Question: Talk about the condition:
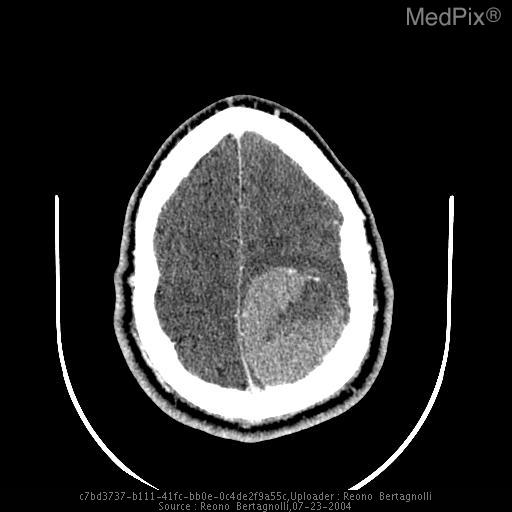
Answer: The disease is discussed as: Epidemiology and Location
Meningiomas comprise approximately 20% of adult intracranial tumors, have a female predominance, and occur most often during middle and older ages.  They may be found in intracranial and intraspinal compartments.  In the head, meningiomas are most commonly located in frontal, parasagittal, and parietal convexities (50% of cases). Less than 10% of tumors are infratentorial; multiple meningiomas occur less than 10% of the time.  Clinical presentation is varied, depending on particular structures compressed by the mass. Headache and visual changes are frequently reported.  A large number of patients with meningiomas are asymptomatic.

Origins, Growth, and Histology
The majority of meningiomas are histologically benign tumors, arising from the cap cells of the arachnoid layer. In many cases, serial imaging studies have revealed a cessation of growth after the time of initial tumor detection. These tumors project inward from the dura, and can cause clinically significant effects due to compression of surrounding neurological structures.  A variety of classification systems based on cytology and histopathology are used with meningiomas.  While the overwhelming majority of meningiomas are histologically benign, the malignant type may result in rapid, widespread infiltration with small (microscopic) "finger" projections into adjacent cortex.  In patients with malignant meningiomas, marked deficits in physical and mental status may culminate in death.

Radiological Findings
Plain films may reveal hyperostosis, erosion, or calcification adjacent to tumor site.  Noncontrast CT's of meningiomas often reveal sharply demarcated, rounded, homogenous masses with slightly increased density when compared to surrounding cortex.  Up to 10% of meningiomas may appear isodense with respect to surrounding brain.  CT may reveal focal cerebral atrophy, edema, or widening of subarachnoid spaces, direct effects of tumor compression of surrounding structures.  Contrast enhanced CT most often reveals homogenous enhancement in approximately 85% of cases.

On MRI, T1 images are often hypo- or isointense; T2 images often reveal isointense or slightly hyperintense masses. Gadolinium increases signal intensity of meningiomas. A  "dural tail" consisting of tissue tapering into the dura may be appreciated.  Imaging studies may reveal extension of mass into cortical structures, or invasion of the calvarium. Angiography often reveals a homogenous, hypervascular pattern.

Treatment Options
A variety of clinical and experimental treatment options exist, including surgery, radiotherapy, stereotactic radiosurgery, brachytherapy, chemotherapy, and hormonal therapy.  Resection is the most widely utilized treatment option, although advanced age, concern about loss of neurological function due to surgery, advanced age, and being a poor surgical candidate preclude some from surgical options. Tumor embolization may be employed 3-5 days prior to surgery in an attempt to decrease blood supply to the meningioma. Recurrence of tumor is a possibility after resection. Complete removal of initial tumor and all affected bone results in recurrence rates of less than 10%.

Radiotherapy is often employed during the presurgical period.  Likewise radiotherapy after incomplete resection of a meningioma may be of considerable benefit to patients. Stereotactic radiosurgery with a "gamma knife" has shown decrease in tumor size in approximately 50% of cases.  Since this technology is relatively new, long term outcome of gamma knife therapy is not known. Brachytherapy with iodine-125 has been described in the literature; long term outcomes have yet to be determined. Medical treatment options include recommendations of anticonvulsant prophylaxis in patients with supratentorial masses; corticosteroids to reduce brain swelling may also be warranted.  The use of traditional antineoplastic agents in treating meningiomas has not been met with great success.  Hormonal manipulation may have a beneficial effect on stopping tumor growth; research this area continues.